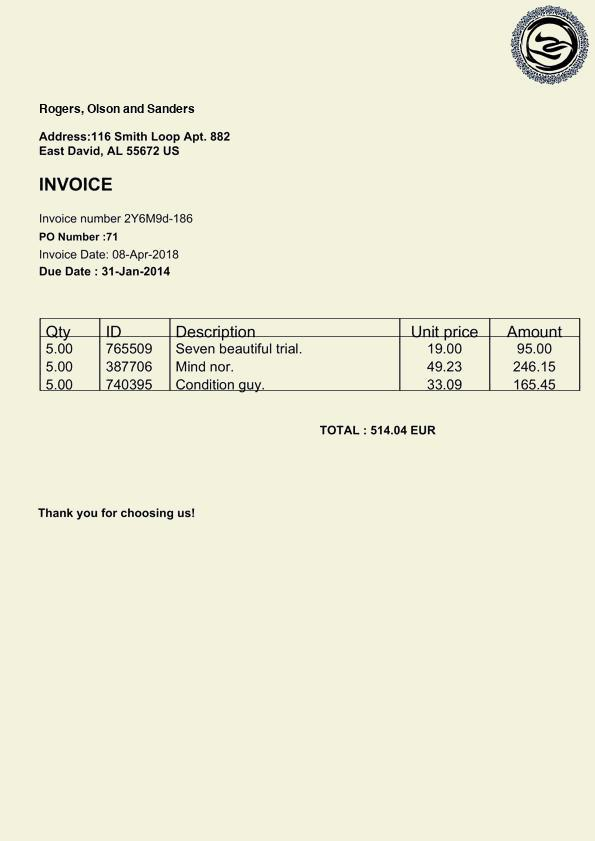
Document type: Invoice